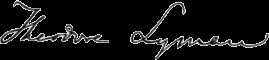
Signature of: theodore lyman